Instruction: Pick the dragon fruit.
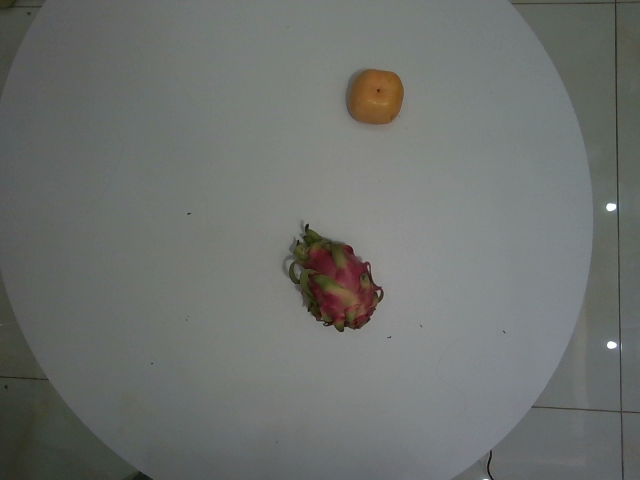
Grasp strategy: vertical